Question: What do the imaging results show?
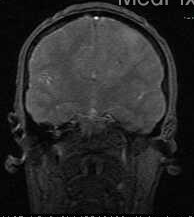
Answer: The imaging shows Large homogeneously enhancing lesion based in the dura of the falx, and pressing on the anterior cerebral hemisphere.  There is rightward mass effect on the falx as well as inferior displacement of the body of the corpus callosum with partial effacement of the third ventricle.  The mass looks extraaxial, but has intraaxial vasogengenic edema in frontal lobes surrounding the mass. Coronal MR T2 FGRE.